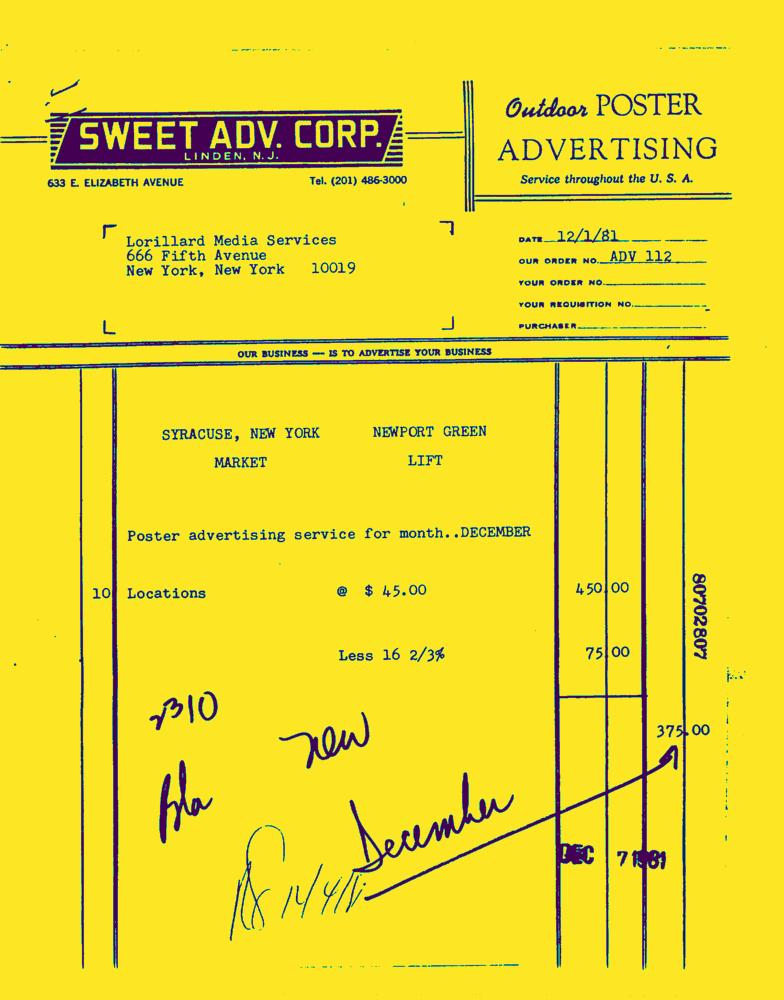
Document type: Invoice-Doc